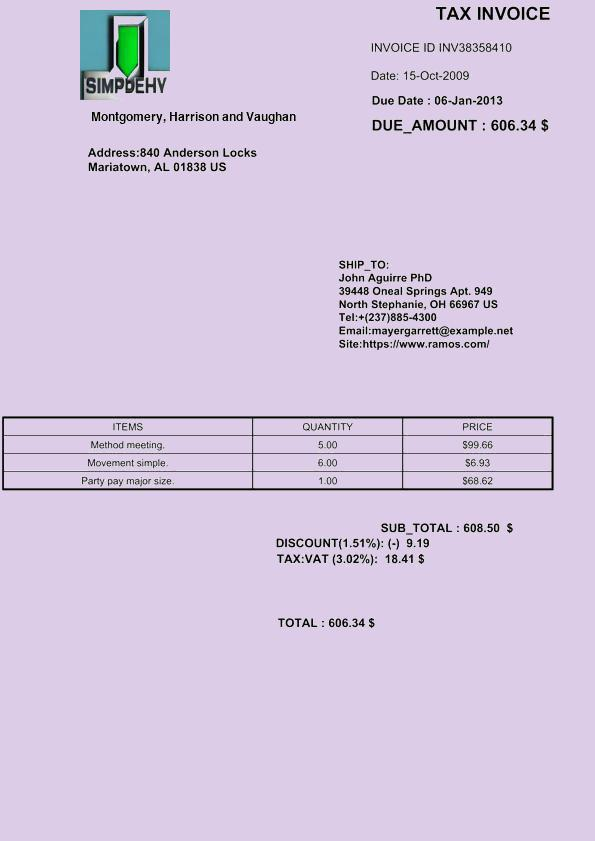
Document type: Invoice